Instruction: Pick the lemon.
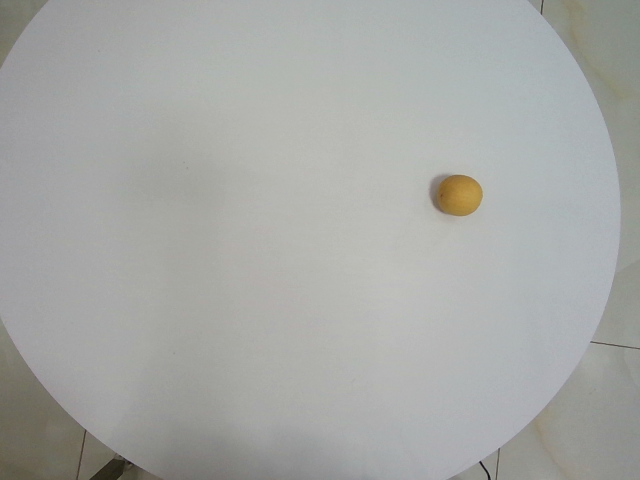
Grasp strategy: vertical